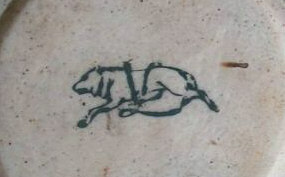
Signature of: louis lourioux